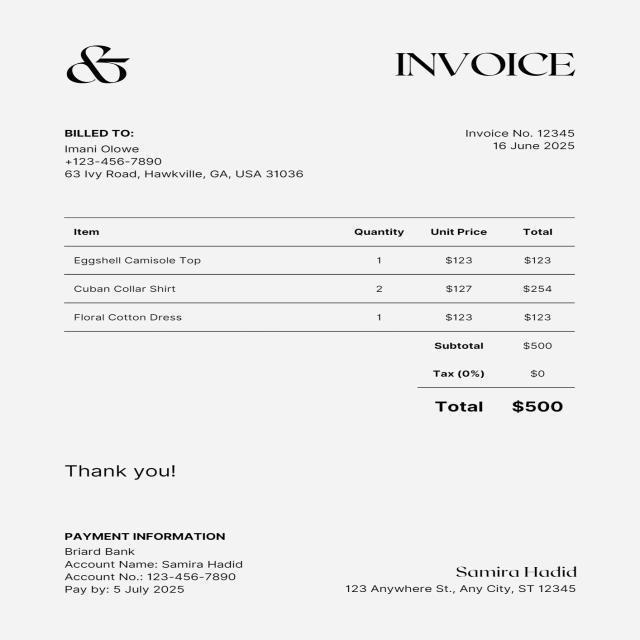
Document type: Invoice